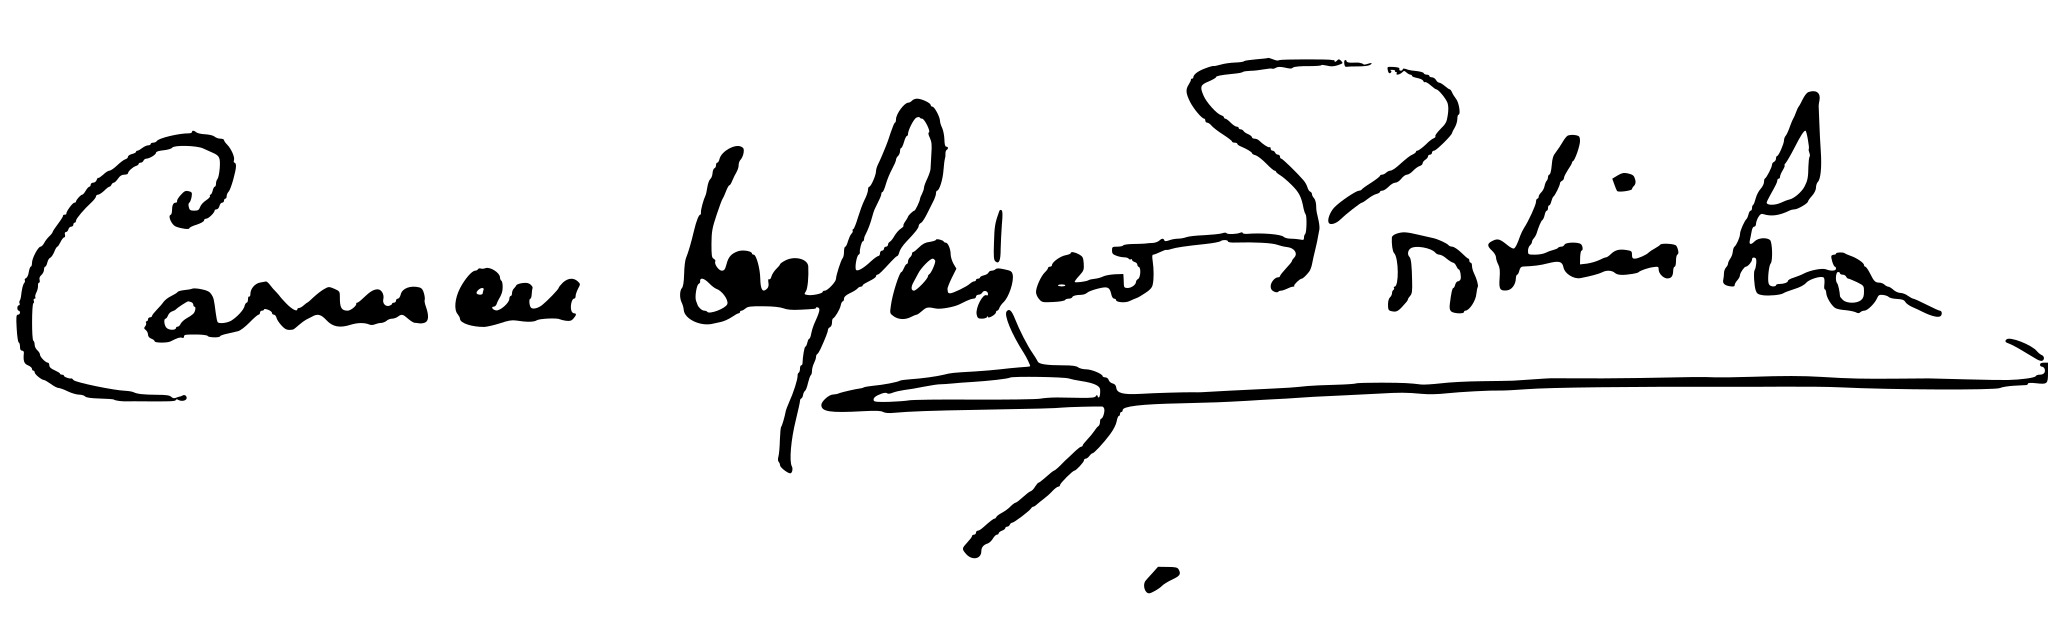
Signature of: carmen portinho